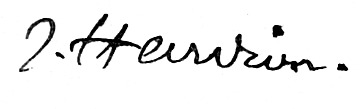
Signature of: jean hardion